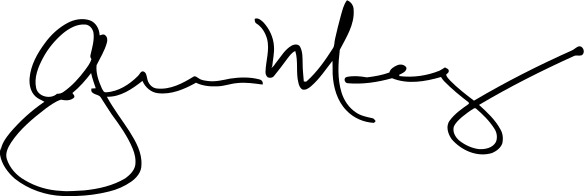
Signature of: grace meng